Question: What type of tax is indicated in the document, personal property or real estate?
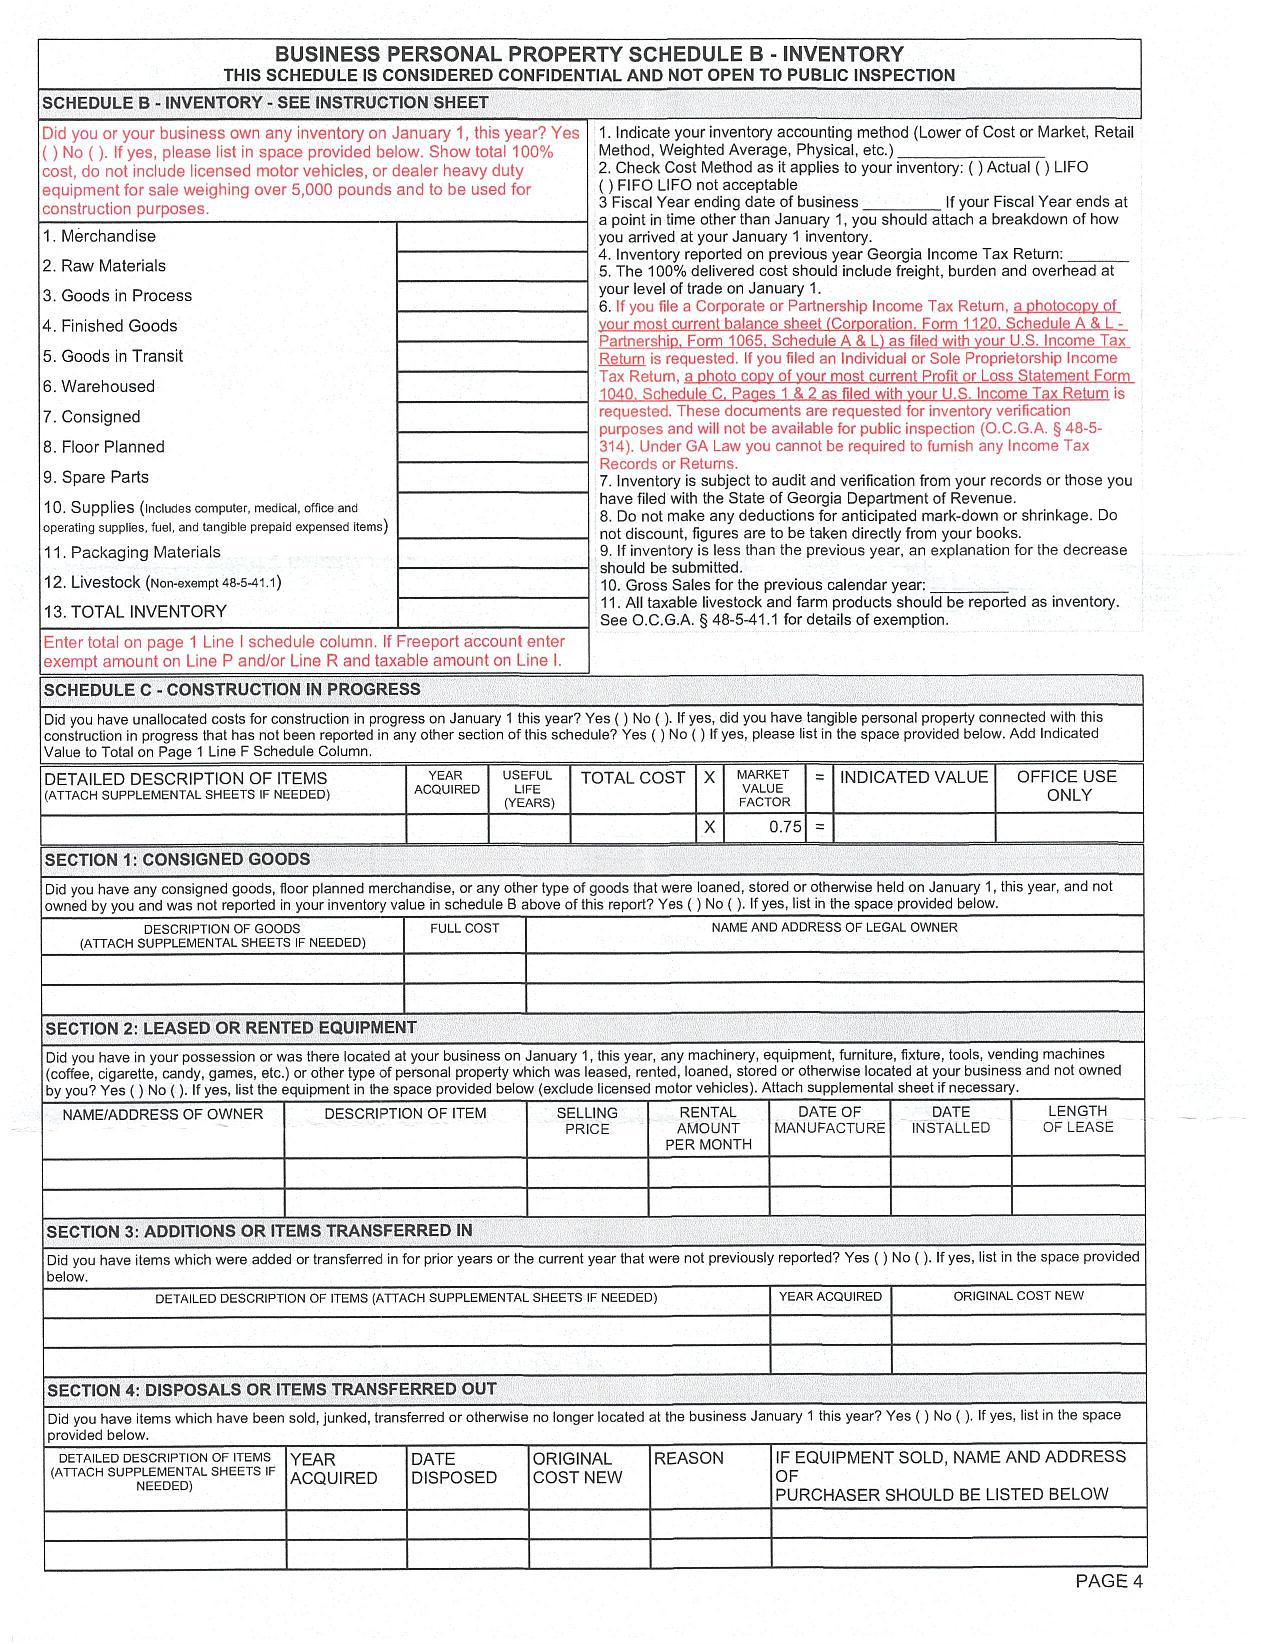
Answer: "Personal Property Tax"